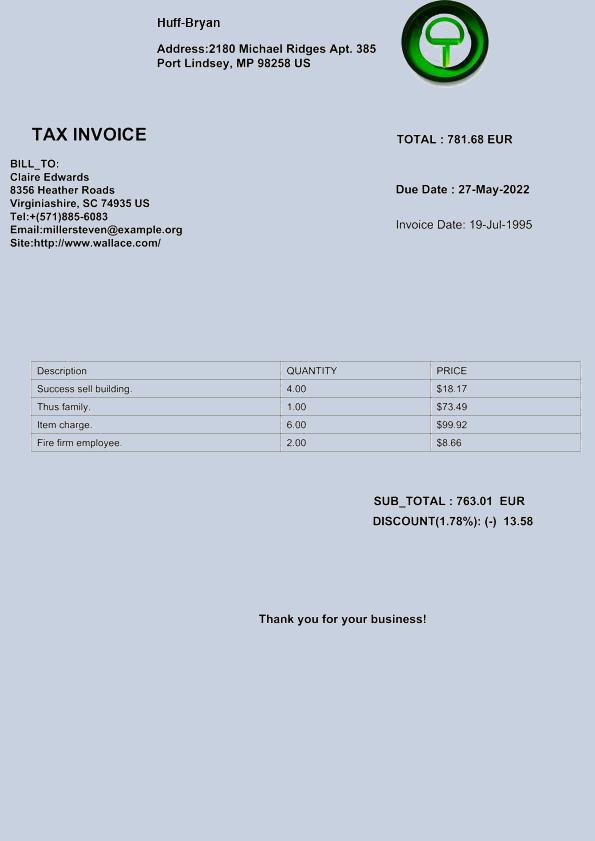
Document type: Invoice